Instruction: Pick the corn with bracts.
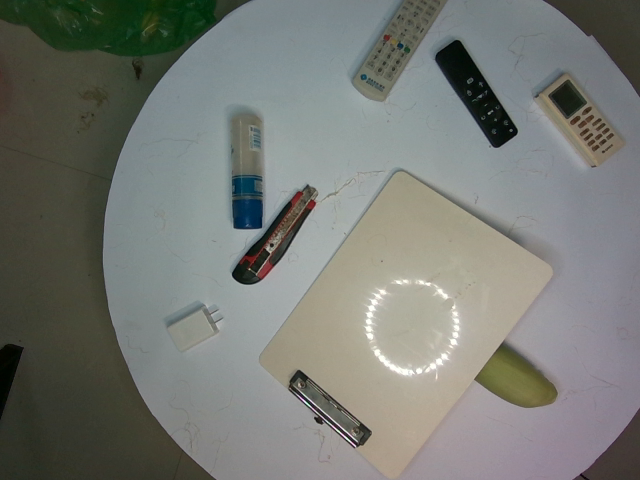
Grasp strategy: vertical